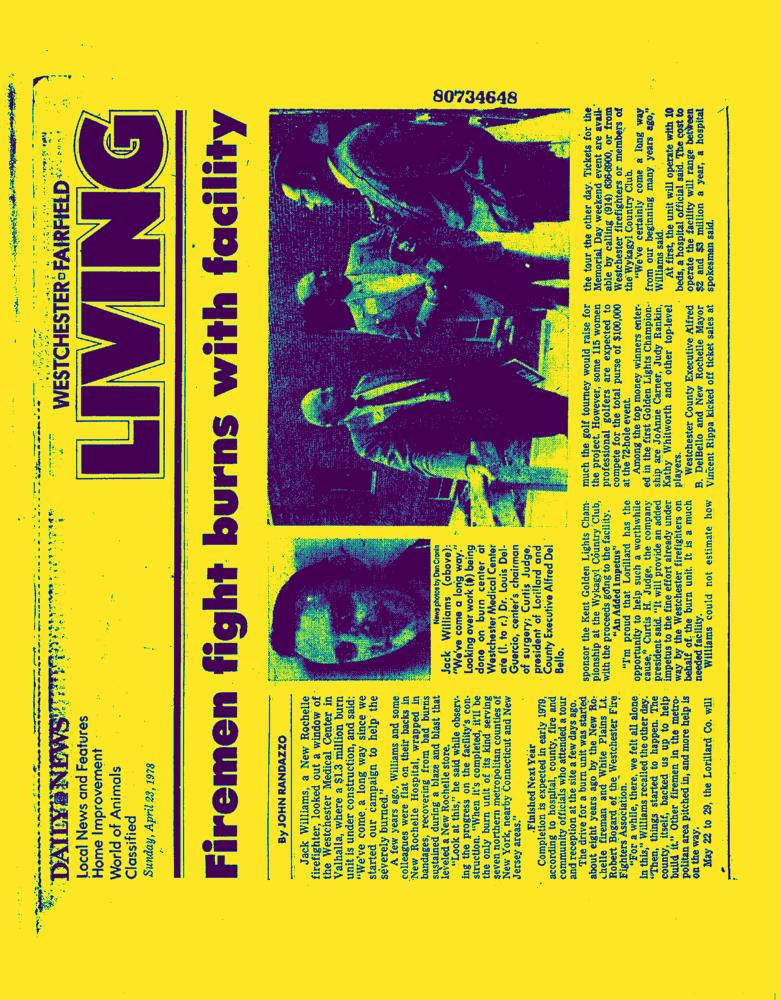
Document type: News-Article